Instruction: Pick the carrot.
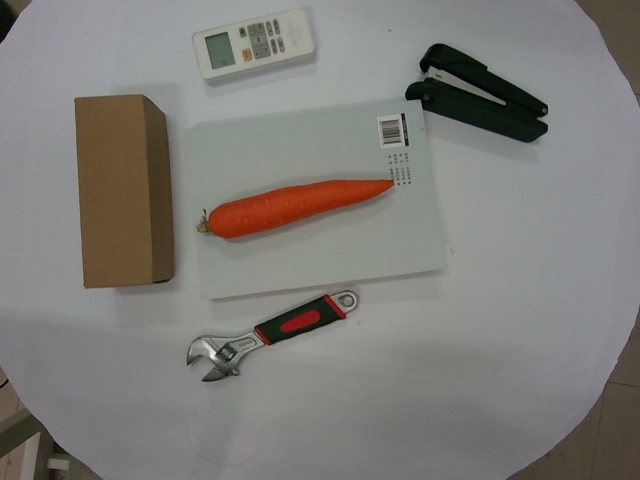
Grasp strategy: vertical